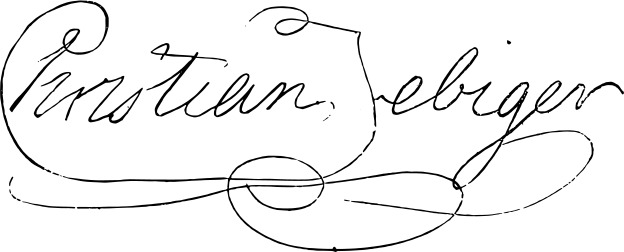
Signature of: christian febiger